Question: What jurisdiction, city, or county is the document associated with?
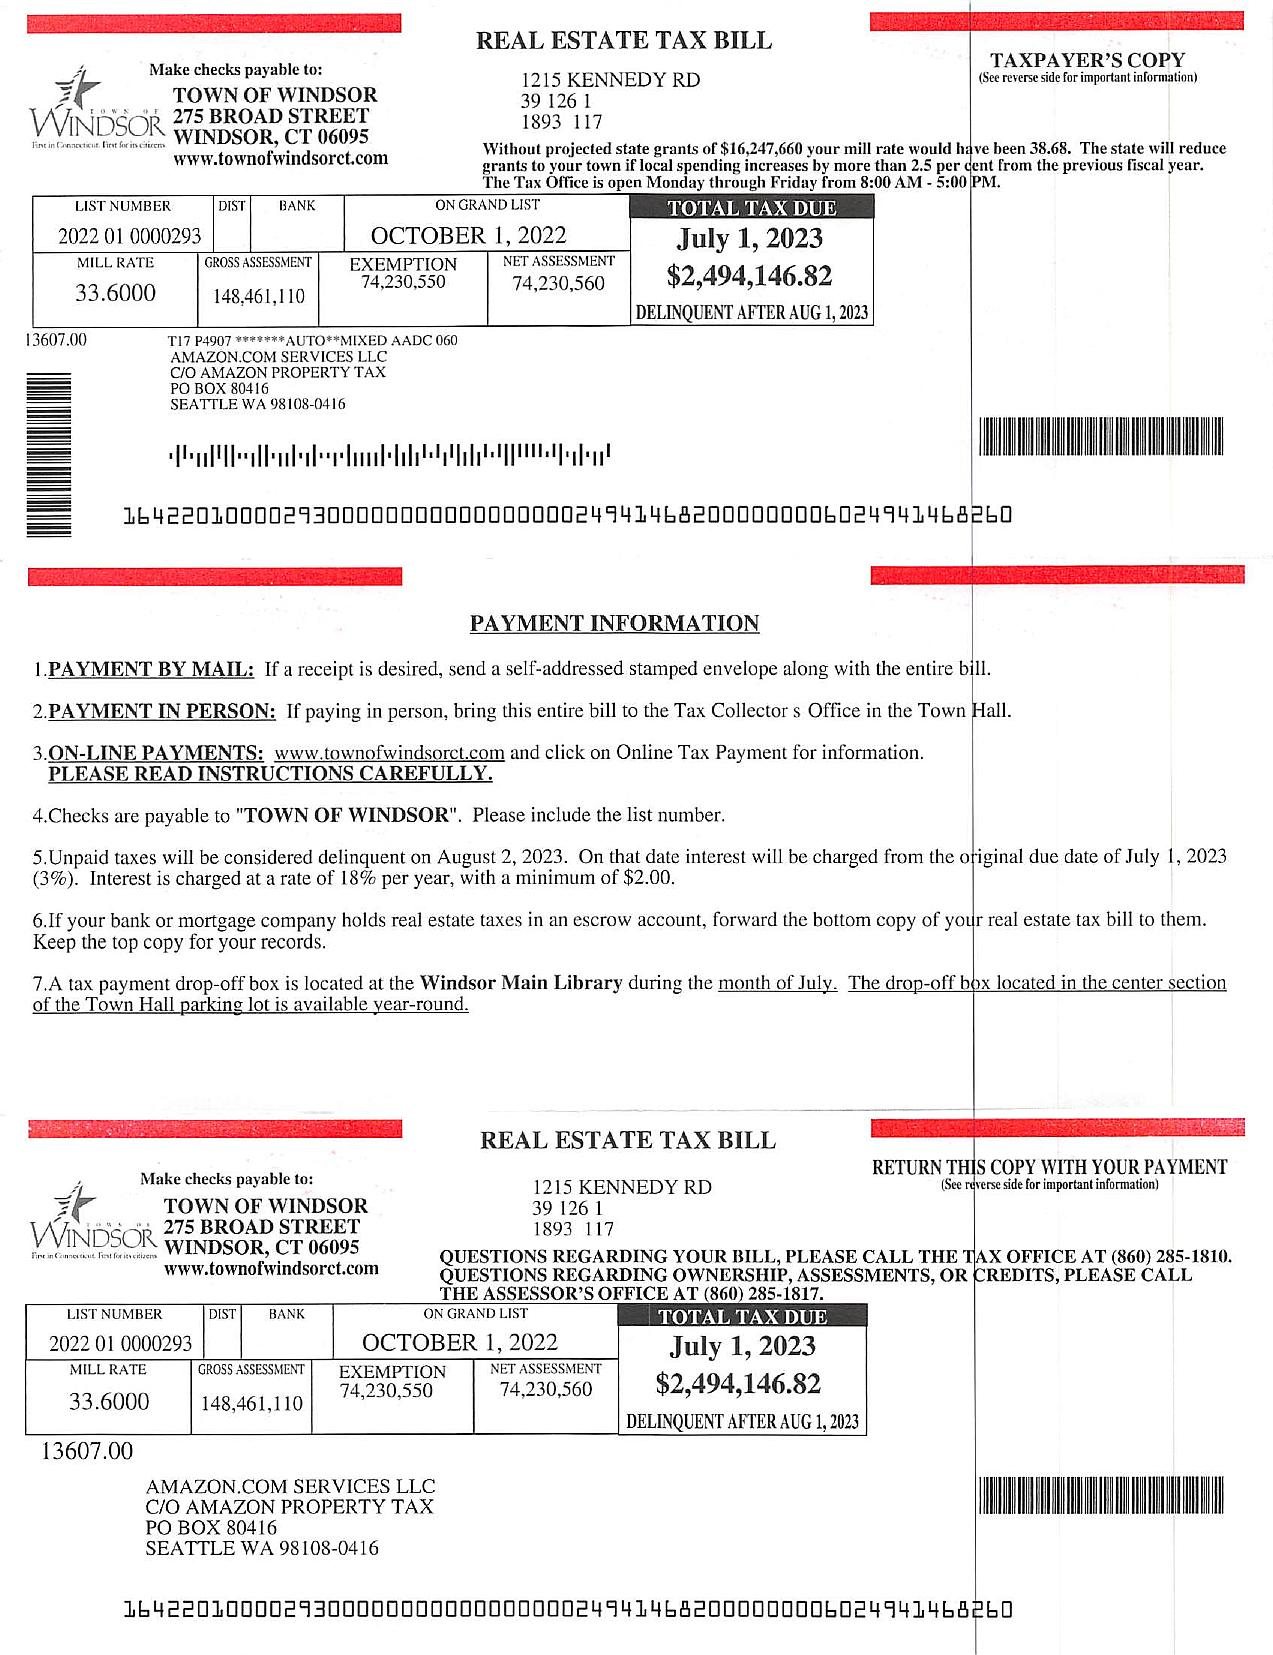
Answer: "TOWN OF WINDSOR"